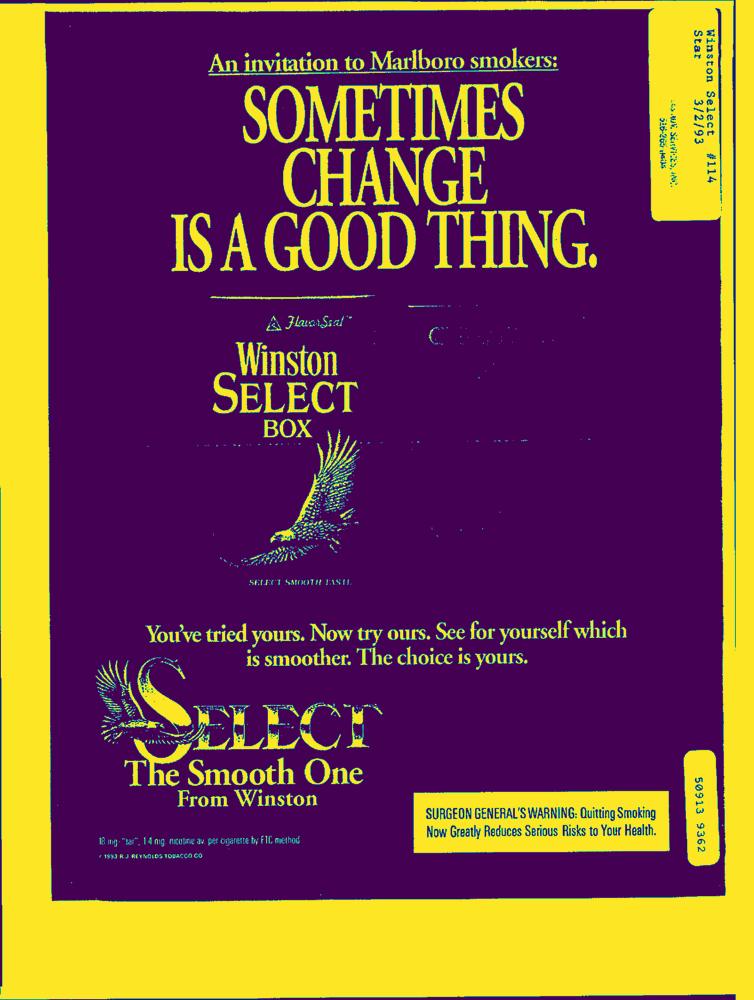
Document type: AD